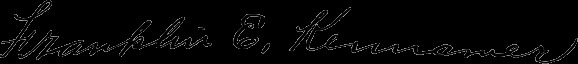
Signature of: franklin elmore kennamer